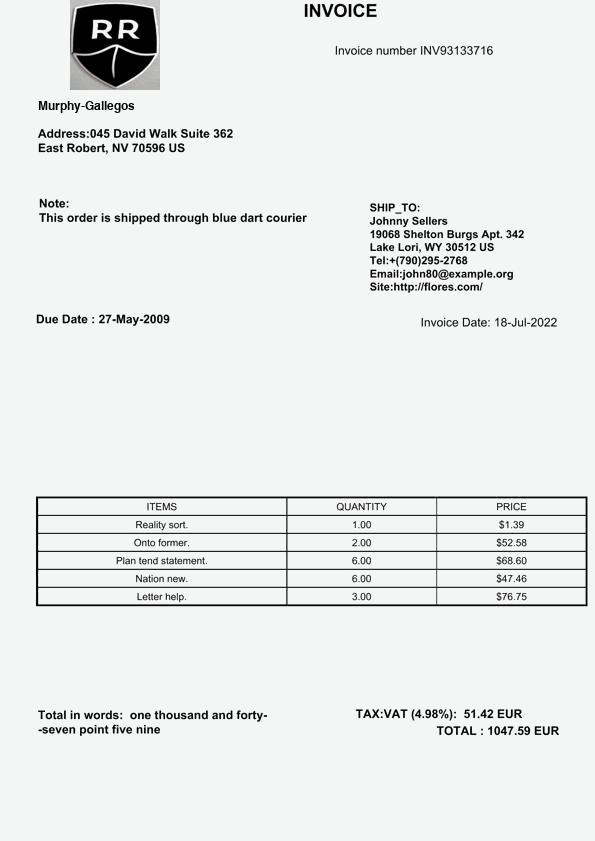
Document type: Invoice